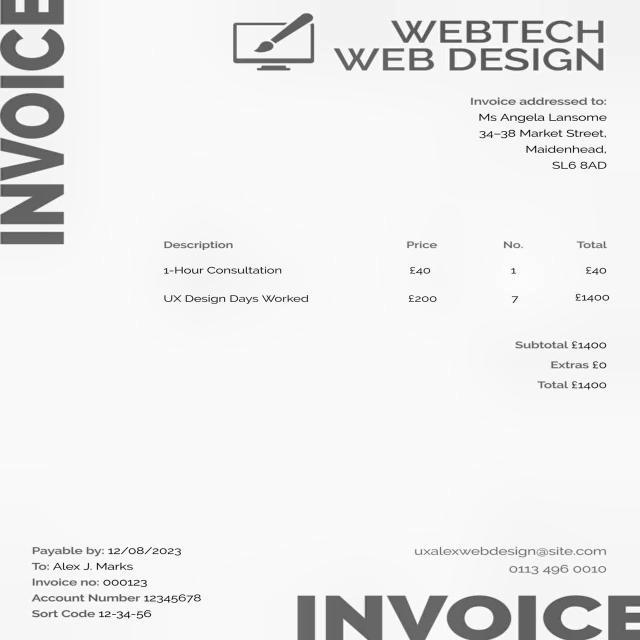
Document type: Invoice